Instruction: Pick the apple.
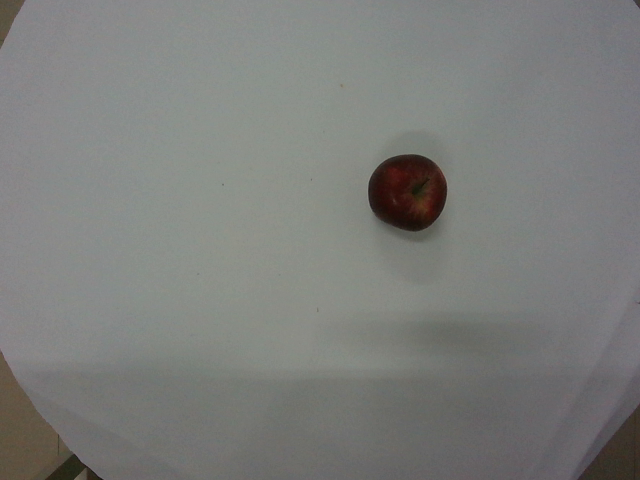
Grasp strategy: vertical